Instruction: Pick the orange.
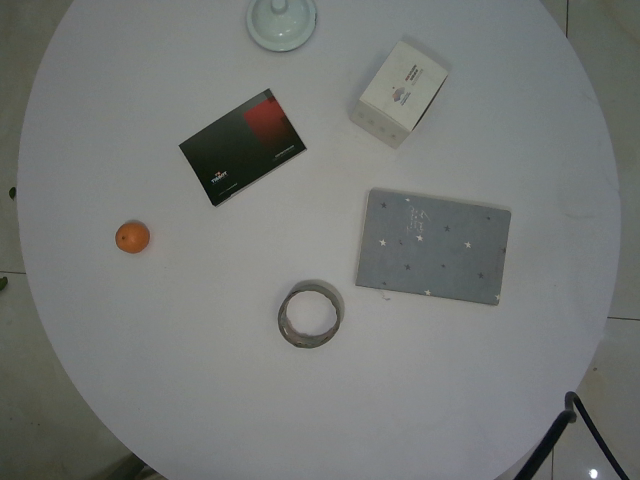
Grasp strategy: vertical